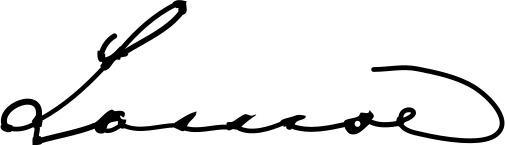
Signature of: louise of hesse kassel